Question: Describe the condition in detail:
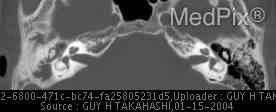
Answer: The disease is discussed as: Introduction:  The term cholesteatoma is a misnomer coined by Johannes Muller in 1838. Initially described as a layered pearly tumor of fat containing biliary fat or cholestrin interspersed among sheets of polyhedral cells.  Cholesteatomas actually do not contain fat but are composed of an outer matrix which surrounds layers of desquamated epithelium. The matrix is comprised of differentiated keratinized squamous epithelium in a collagen matrix.
Incidence:  The incidence of cholesteatomas is unknown, but it is a relatively common reason for otologic surgery. Death from intracranial complications of a cholesteatoma is uncommon, due to early recognition, timely surgical intervention, and supportive antibiotic therapy. Cholesteatomas remain a relatively common cause of permanent, moderate conductive hearing loss in children and adults.
Types:  Cholesteatoma may be classified according to presumed etiology into two general categories: congenital and acquired.  Acquired cholesteatomas can be further divided into primary and secondary acquired.
Congenital: (2%)  Congenital cholesteatomas are believed to arise from embryonal inclusions or rests of epithelial cells in the middle ear, mastoid, or petrous bone.  Applies only to cholesteatomas in patients with the following criteria: an intact tympanic membrane, no continuity with the external ear canal,  and lack of etiological factor, i.e.  tympanic membrane perforation, history of ear infections or Eustachian tube dysfunction.
Acquired: 98%
1.	Primary Acquired: most common type; arises from retraction of the superior pars flaccida (Prussak's space) of the tympanic membrane which results in the formation of an epithelial pocket.
2.	Secondary Acquired:  due to chronic infection and perforation of the pars tensa which results in trapping of epithelial cells within the middle ear.

Pathogenesis:  Several pathogenic mechanisms have been produced to explain the development of acquired cholesteatomas,  however, in all types the keratinizing squamous epithelium has spread beyond its normal location.
	The pathogenesis of primary cholesteatoma is poorly understood.  	It is believed that infection/inflammation, TM or Eustachian tube dysfunction, leads to retraction of the tympanic membrane, usually in the region of the superior pars flaccida in Prussak's space.  This retraction results in an epithelial-lined pocket that becomes sealed and subsequently expands b/c of progressive accumulation of epithelial debris, extending posteriorly through the aditus and antrum to the mastoid air cells.  Extension also occurs along the posterior tympanic recesses and petrous apex.
	Secondary acquired cholesteatoma is believed to occur via implantation of squamous epithelium into the middle ear as a result of TM perforation (iatrogenic vs traumatic).  Another mechanism is via metaplasia of the cuboidal epithelium of the middle ear to keratinized stratified squamous epithelium due to chronic or recurrent otitis media.

Pathophysiology:
	Cholesteatomas enlarge with fairly typical patterns of growth.  The most common locations from which cholesteatoma arise are the posterior epitympanum, the posterior mesotympanum and the anterior epitympanum.  Cholesteatomas are channeled along characteristic pathways by surrounding mucosal folds, the middle ear ossicles, and their suspensory ligaments.
	Cholesteatomas may grow and cause  primarily bony erosion of the following:
		Scutum
		Ossicles
		Mastoid air cells
		Tegmen
		Sigmoid sinus plate
		Facial nerve canal
		Lateral semicircular canal wall

	Extensive disease may result in:  meningitis, abscess, venous sinus thrombosis, CSF rhinorrhea, labrynthine fistula.
	Cholesteatoma in children is considered to be more aggressive than in the adult population.  Extensive disease is found more frequently in children compared to adults. Also, higher rates of residual and recurrent disease have been documented in the pediatric population.  However, the incidence of complications is directly related to the duration of disease, which is longer in adult patients.  Therefore, complication rates are higher in adults.
 Clinical Manifestations:  Most cholesteatomas are asymptomatic in their early development; children may come to medical attention with otorrhea and rarely complain of decreased hearing.  The most common presenting symptoms are hearing loss, otorrhea, otalgia, nasal obstruction, tinnitus and vertigo.  A previous history of middle ear disease, such as chronic otitis media and/or tympanic membrane perforation may be evident.  Progressive unilateral hearing loss with a chronic foul smelling otorrhea should  raise suspicion.
Physical exam: white mass behind the posterior half of the tympanic membrane, A retraction pocket may be seen, often in the attic or posterosuperior quadrant of the TM. facial nerve palsy, vertigo When extensive, a polyp may protrude through an attic defect.

Radiologic Findings: Classic finding on CT is a soft tissue density in Prussak's space (superior recess of the TM) with subtle erosion of the scutum and neck of malleus and medial displacement of the remaining ossicles.

CT: nondependent homogenous mass with well-or ill-defined borders; TM bulging with displacement of ossicles, +/- erosion of the scutum and ossicles; expansion of the attic.  Mastoid air cells are usually underpneumatized and sclerotic

MR:  isoitense on T1 and moderate intensity on T2; enhancement of the otic capsule or facial nerve canal

Dx:  Usually made otoscopically; Computerized tomography may be used to delineate the extent of disease, check the aeration of the mastoid and to help rule out intratemporal and /or intracranial complications.

DDx:
	Otitis media
	Cholesterol Granuloma
	Congenital Cholesteatoma

Tx:  Tympanomastoidectomy
	The primary surgical goal is to removing disease while preserving anatomy.   Success rates of first surgery ranges from 40-80%, therefore, the need for a second procedure is fairly common.